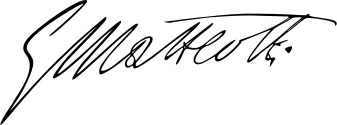
Signature of: giacomo matteotti